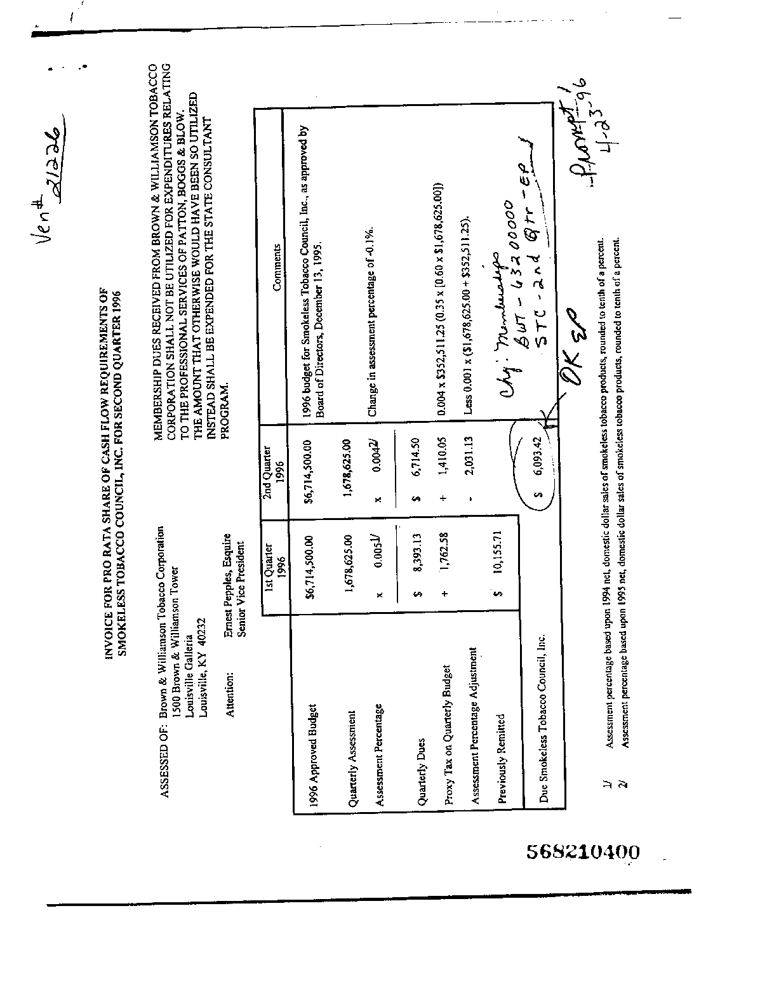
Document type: Invoice